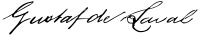
Signature of: gustaf de laval